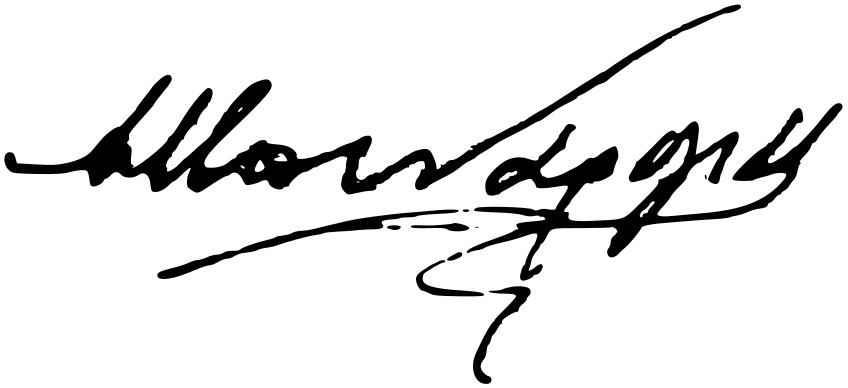
Signature of: avraam benaroya